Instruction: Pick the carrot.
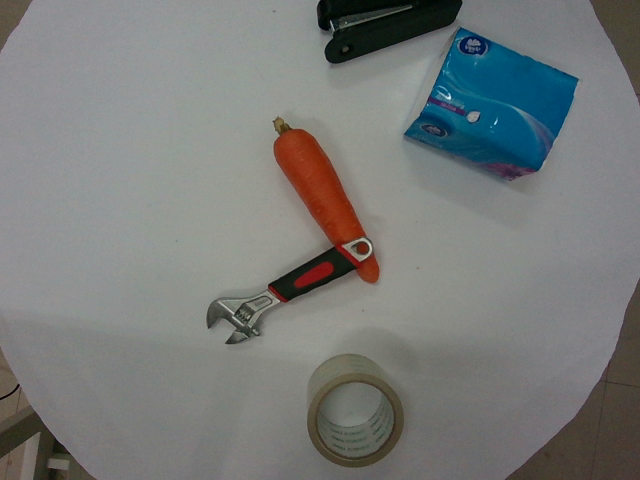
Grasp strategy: vertical